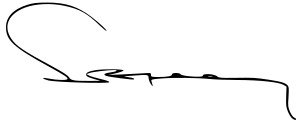
Signature of: sudip bandyopadhyay